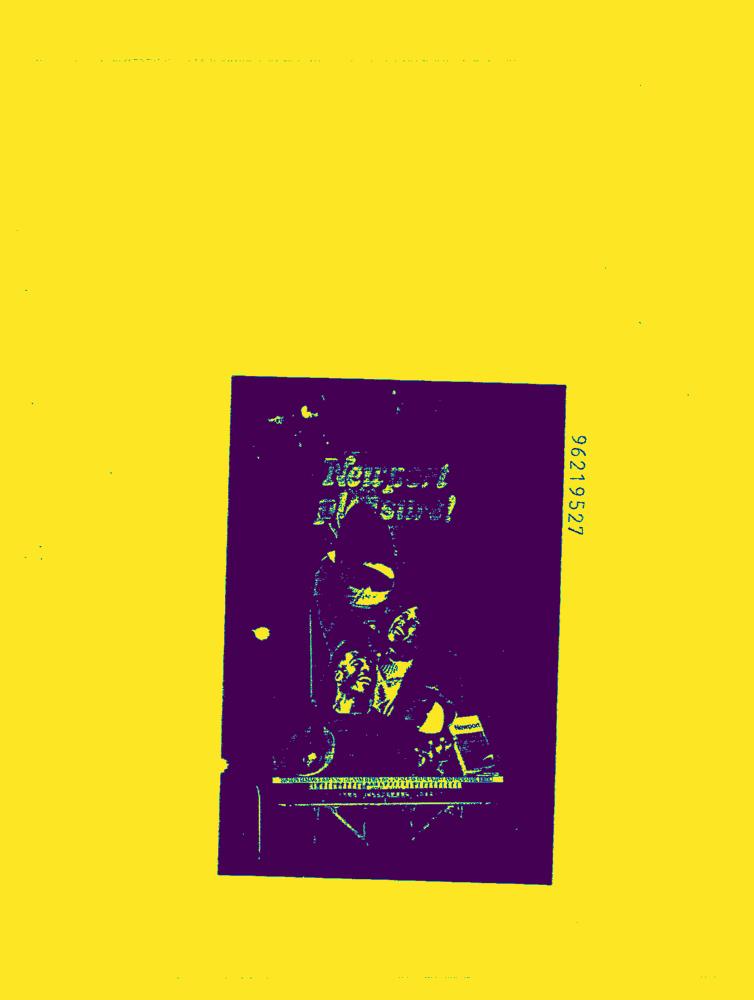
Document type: AD